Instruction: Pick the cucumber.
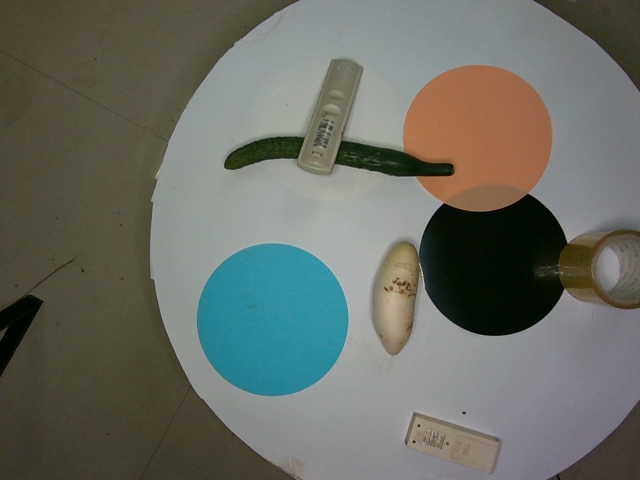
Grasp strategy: vertical